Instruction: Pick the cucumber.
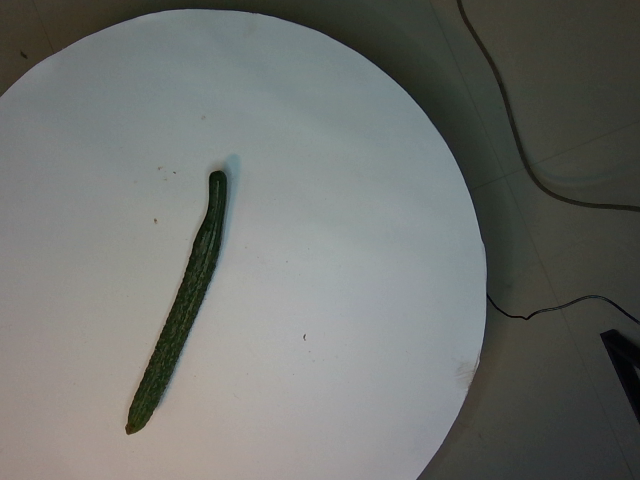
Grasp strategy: vertical